Question: How is the history relevant to the case?
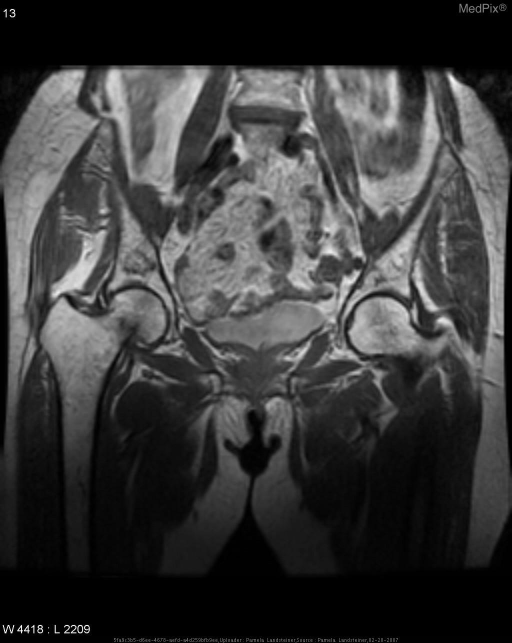
Answer: The patient's history of A 76-year-old woman presents to her primary care manager with right hip pain. No known history of trauma. is key in understanding the case.